Question: What was observed in the imaging?
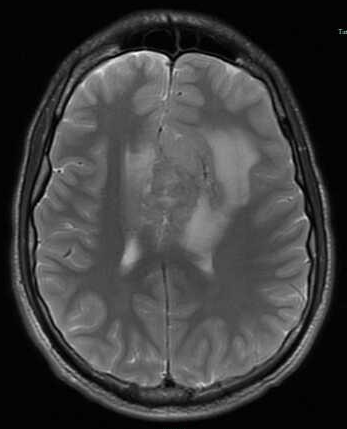
Answer: The imaging shows Large homogeneously enhancing lesion based in the dura of the falx, and pressing on the anterior cerebral hemisphere.  There is rightward mass effect on the falx as well as inferior displacement of the body of the corpus callosum with partial effacement of the third ventricle.  The mass looks extraaxial, but has intraaxial vasogengenic edema in frontal lobes surrounding the mass. Large homogeneously enhancing lesion based in the dura of the falx, and pressing on the anterior cerebral hemisphere.  There is rightward mass effect on the falx as well as inferior displacement of the body of the corpus callosum with partial effacement of the third ventricle.  The mass looks extraaxial, but has intraaxial vasogengenic edema in frontal lobes surrounding the mass..